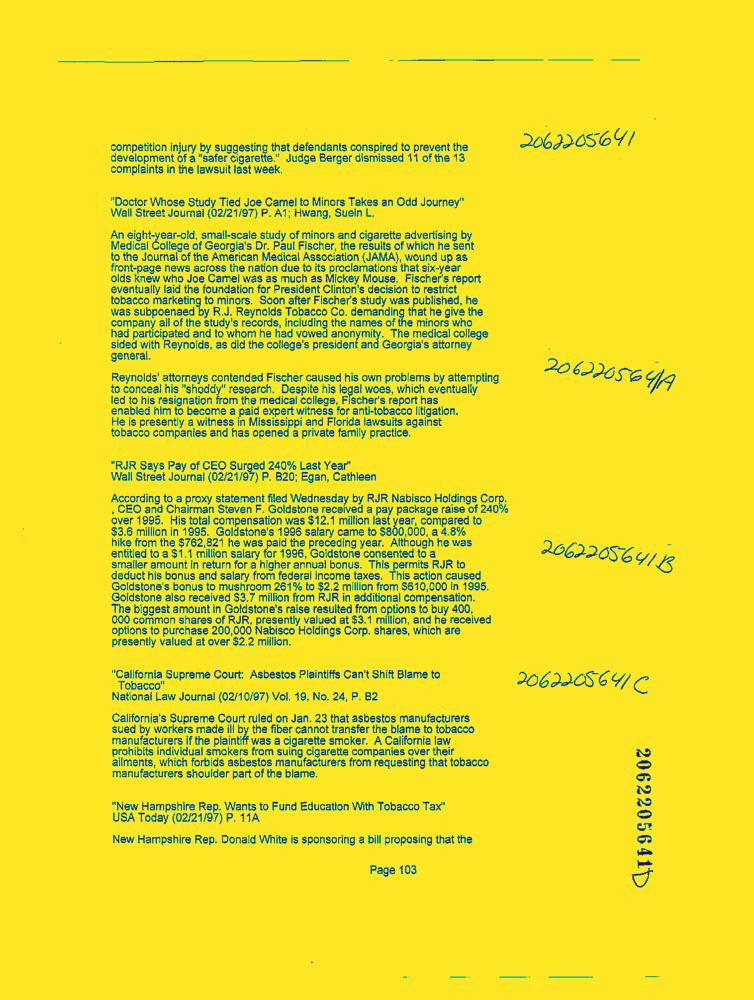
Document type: News-Article